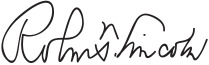
Signature of: robert todd lincoln